Question: What was observed in the imaging?
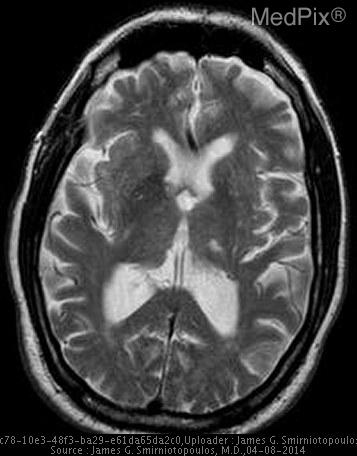
Answer: The imaging shows Small lesion in left thalamus (dark CT, bright T2)
Subcortical lesion (dark CT, bright T2) in the inferior right frontal lobe There is a small focus of increased signal intensity in the left thalamus - consistent with a lacunar infarction..